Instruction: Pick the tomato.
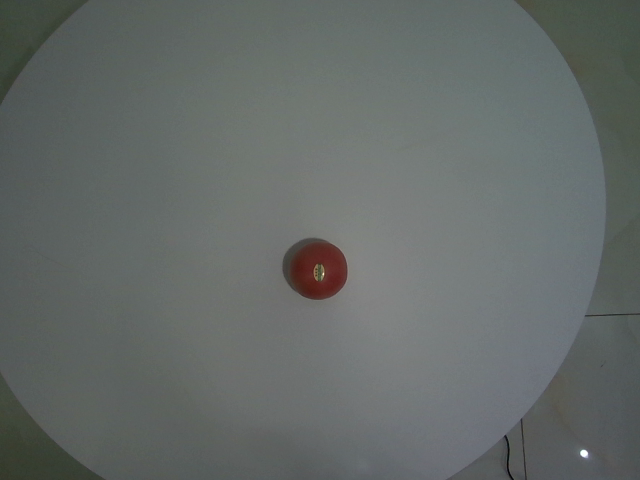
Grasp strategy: vertical